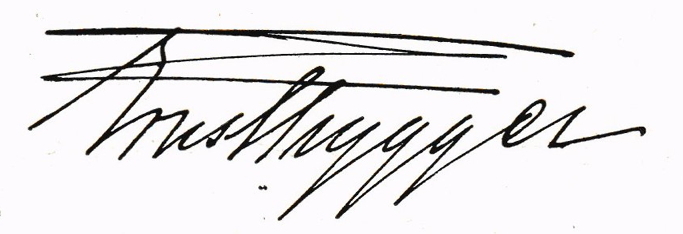
Signature of: ernst trygger